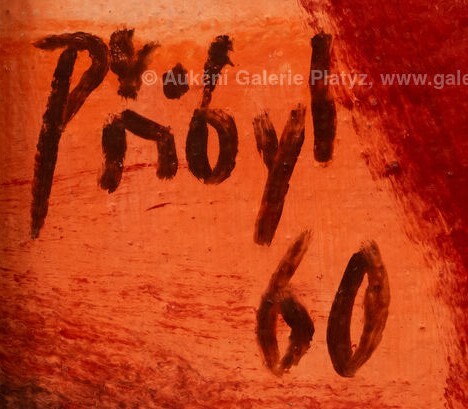
Signature of: lubomir pribyl